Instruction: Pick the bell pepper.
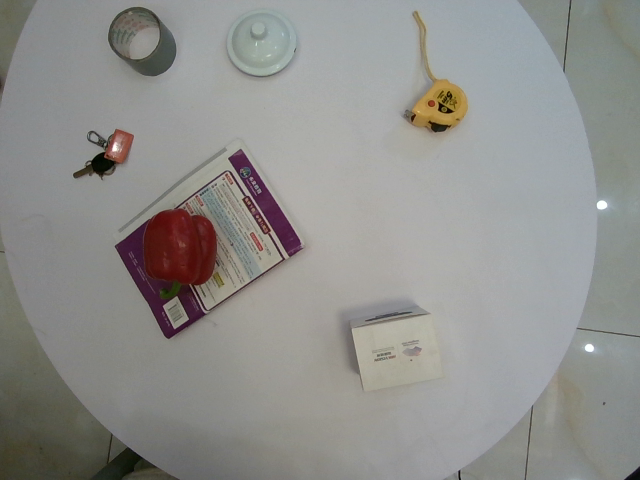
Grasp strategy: vertical